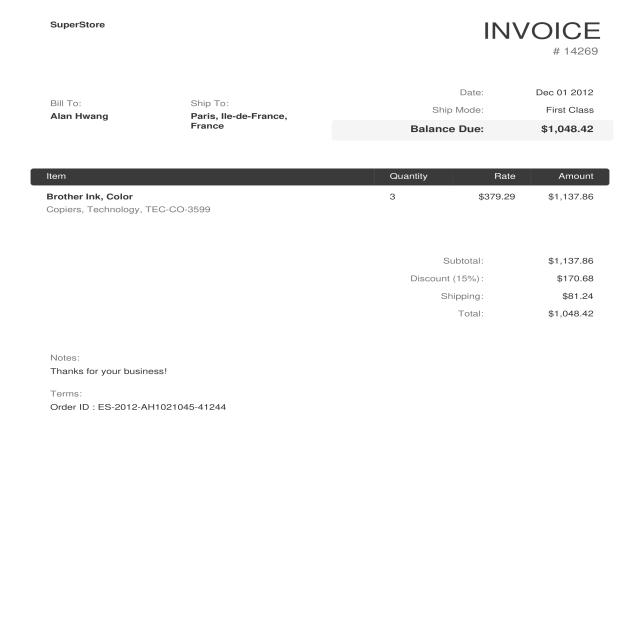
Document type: Invoice